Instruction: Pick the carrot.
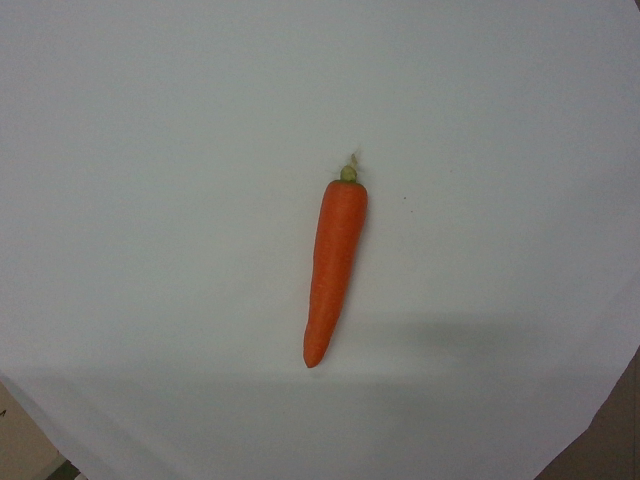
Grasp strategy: vertical